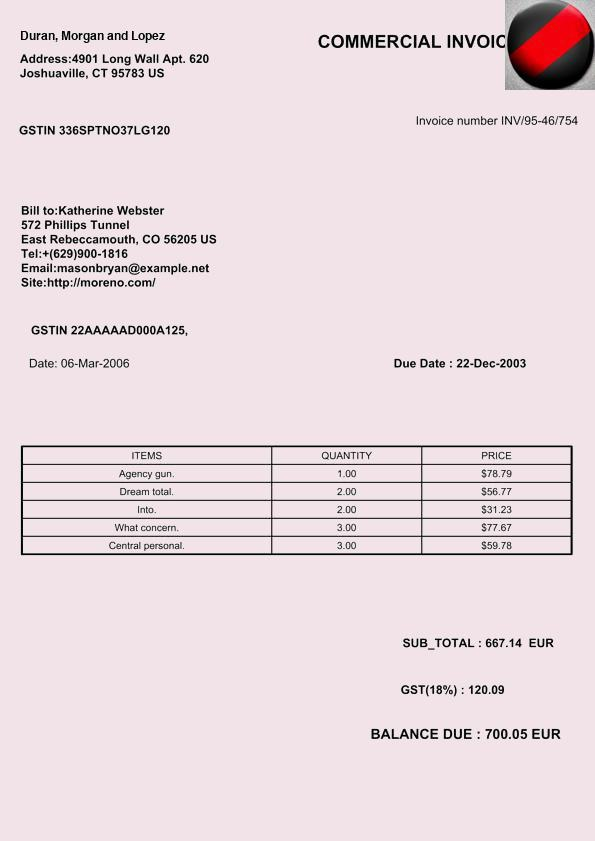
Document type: Invoice